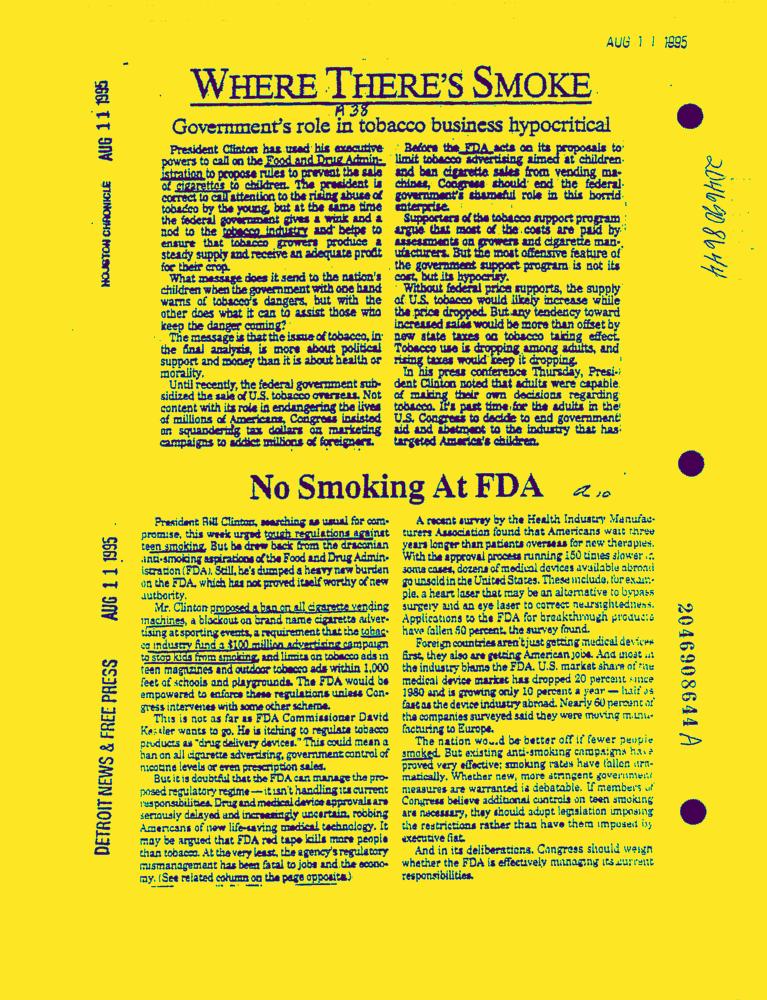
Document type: News-Article